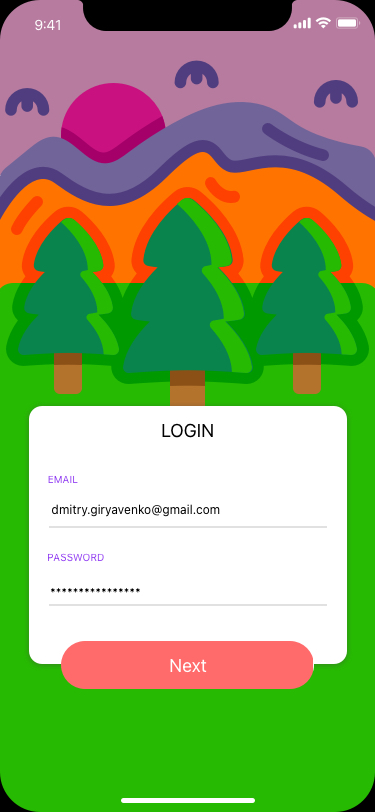
Text in this UI design:
LOGIN
****************
PASSWORD
EMAIL
dmitry.giryavenko@gmail.com